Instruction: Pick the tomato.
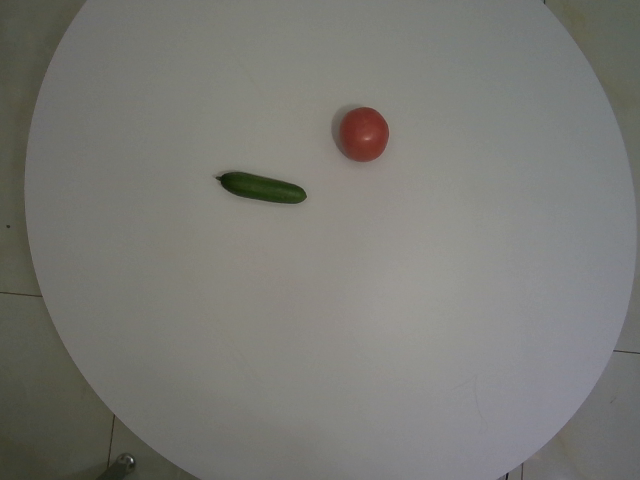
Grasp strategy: vertical